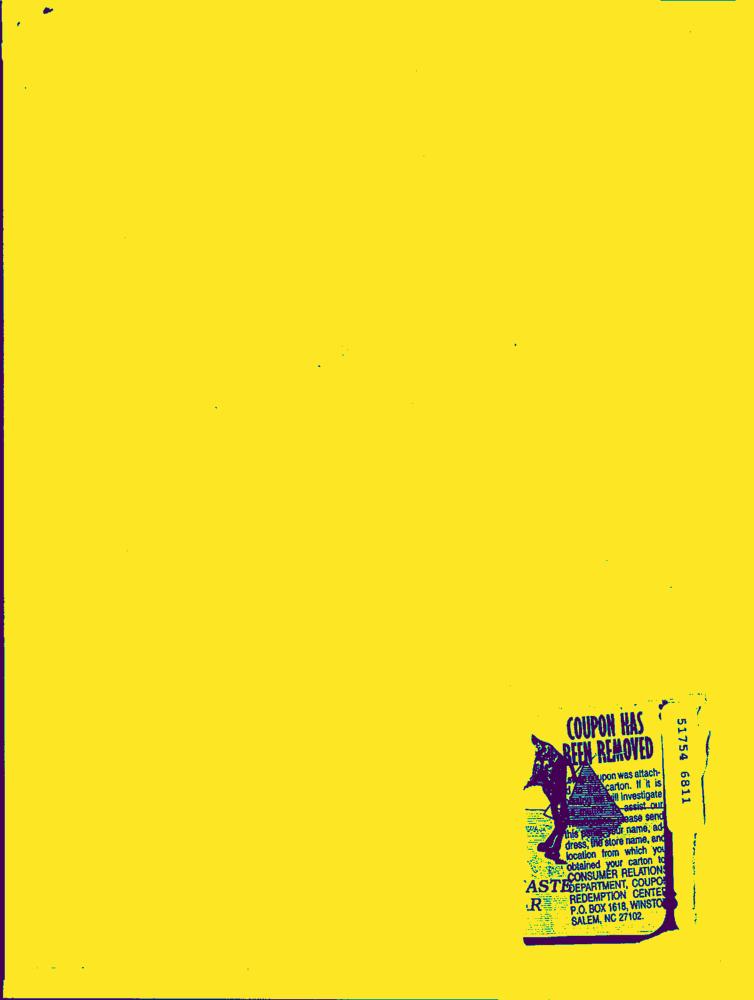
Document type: Hand-Written